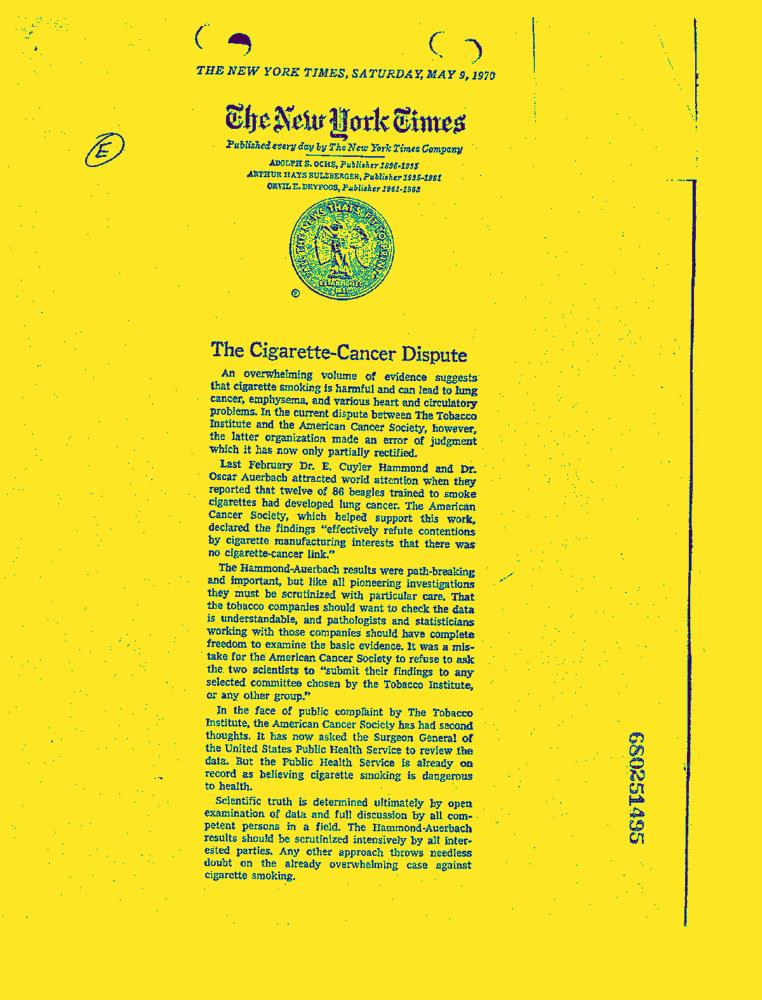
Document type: News-Article